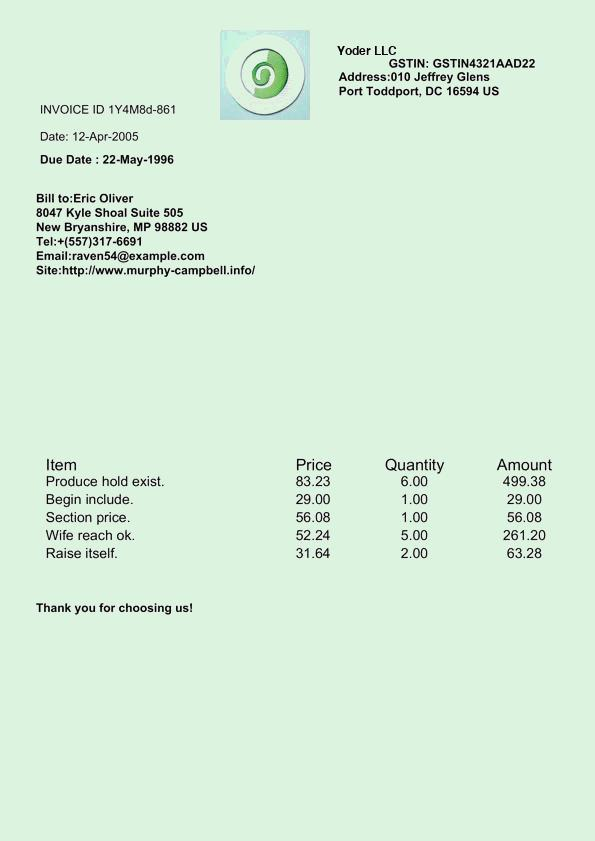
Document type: Invoice